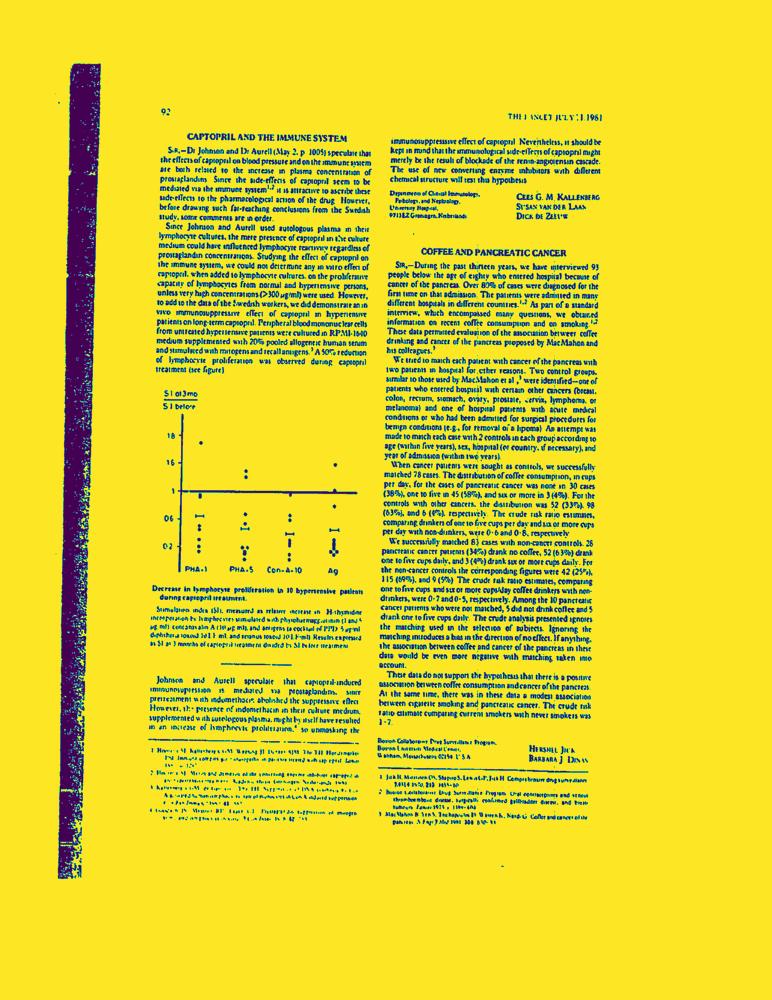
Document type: Letter-Doc